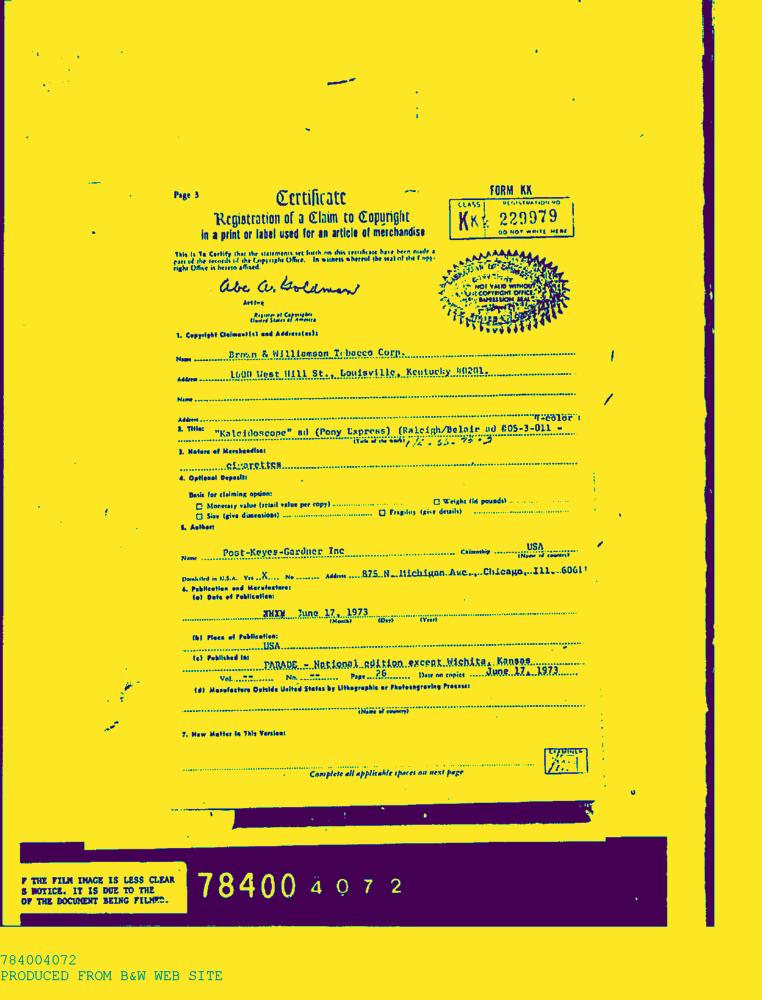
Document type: AD